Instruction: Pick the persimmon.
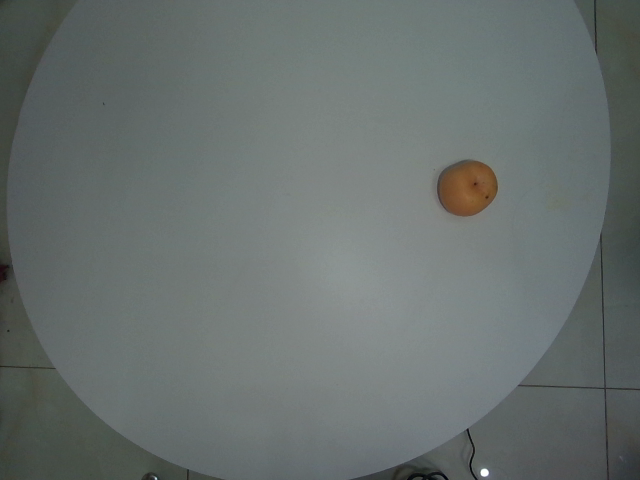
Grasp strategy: vertical